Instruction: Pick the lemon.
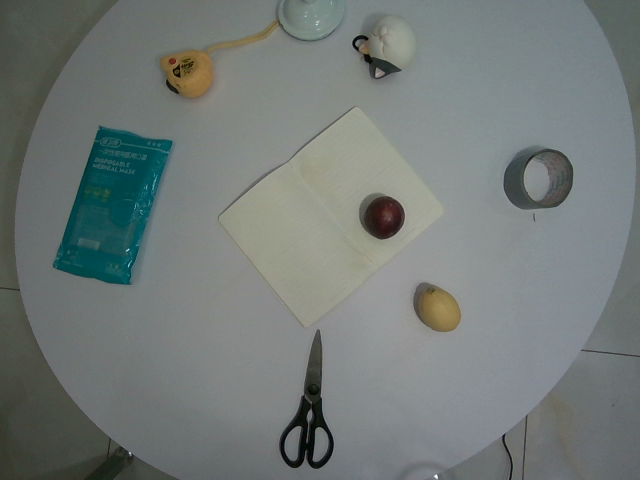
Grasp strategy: vertical